Question: What do the imaging results show?
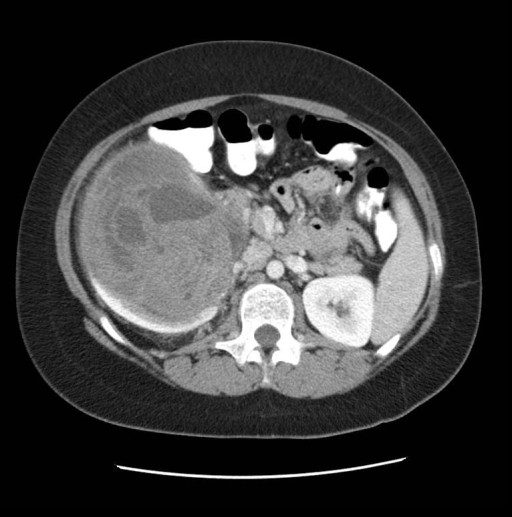
Answer: The imaging shows RUQ Ultrasound:  A large mass is seen in the right upper quadrant in the expected placement of the right kidney.   The mass appears heterogeneous with multiple cystic components.  The mass appears somewhat well marginated.  No hypervascularity is seen.  A wedge of renal parenchyma can be seen at the interface of the tumor and the liver on slide #2.
Abd. CT:   A 14cm, heterogenous renal mass extending from the right kidney with surrounding rim of renal parenchyma.  There are multiple low density collections within the mass.  There is no evidence of fat within the mass or calcifications (suggesting against renal angiomyolipoma or rhabdoid tumor of the kidney respectively).  Both kidneys demonstrate contrast enhancement and excretion.  No obvious tumor extensions into the renal vein or inferior vena cava is noted.  Mildly enlarged mesenteric lymph nodes adjacent to the kidney suggest possible malignant spread or may be reactive. Abd. CT:   A 14cm, heterogenous renal mass extending from the right kidney with surrounding rim of renal parenchyma.  There are multiple low density collections within the mass.  There is no evidence of fat within the mass or calcifications (suggesting against renal angiomyolipoma or rhabdoid tumor of the kidney respectively).  Both kidneys demonstrate contrast enhancement and excretion.  No obvious tumor extensions into the renal vein or inferior vena cava is noted.  Mildly enlarged mesenteric lymph nodes adjacent to the kidney suggest possible malignant spread or may be reactive.